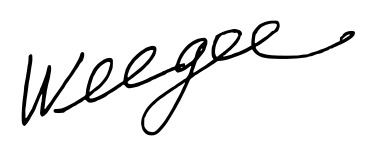
Signature of: weegee